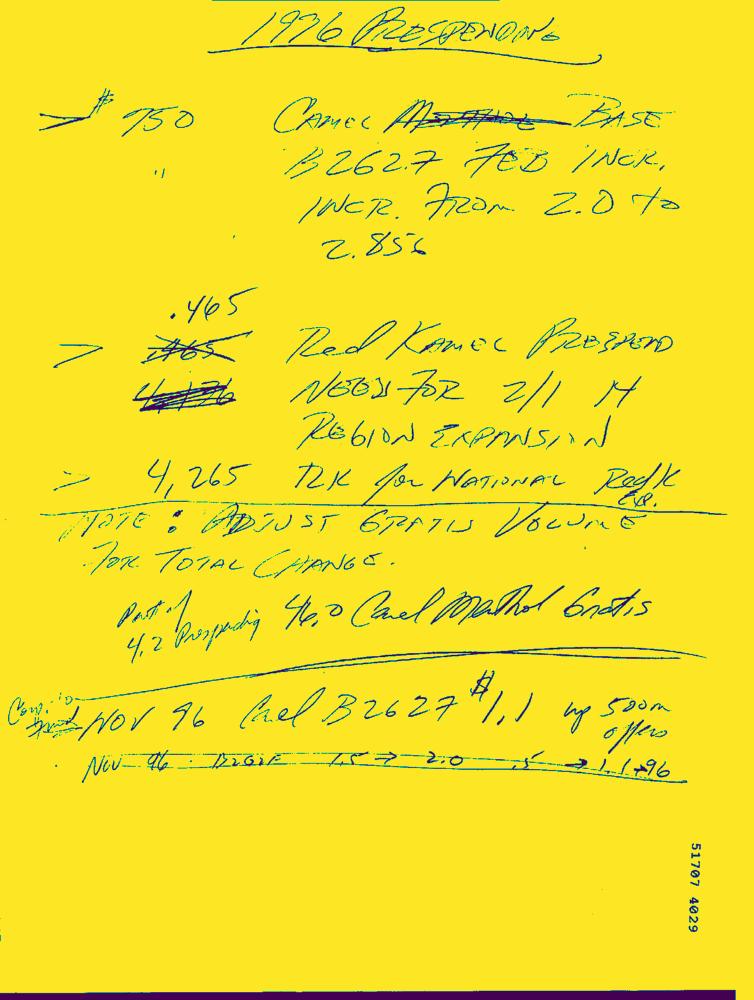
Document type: Hand-Written